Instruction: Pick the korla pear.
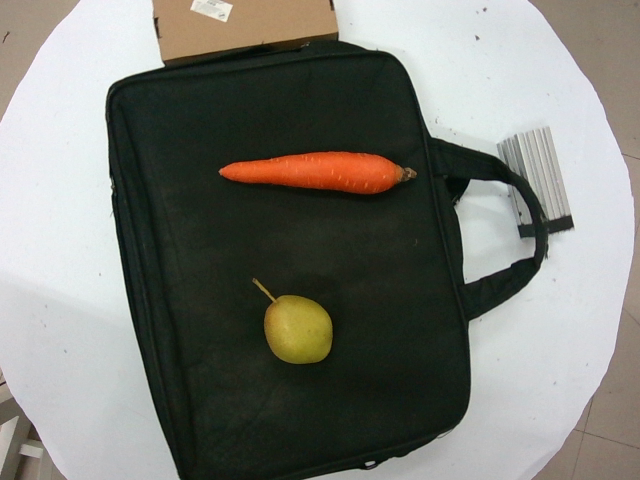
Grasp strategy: vertical